Question: In what way does the history help explain the case?
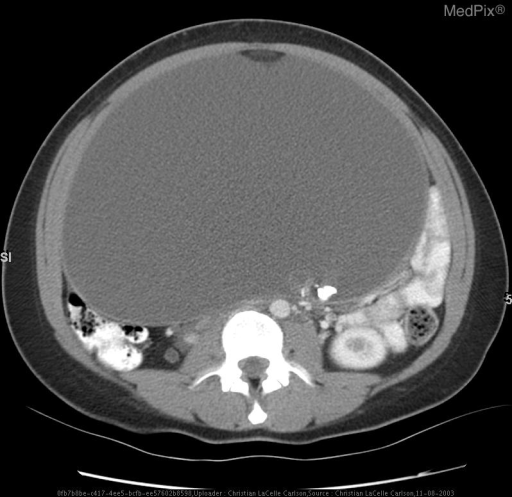
Answer: The patient's history of 18 y.o. girl with distension of abdomen for 3 years, abdominal discomfort and reflux symptoms for 1-2 years. is key in understanding the case.